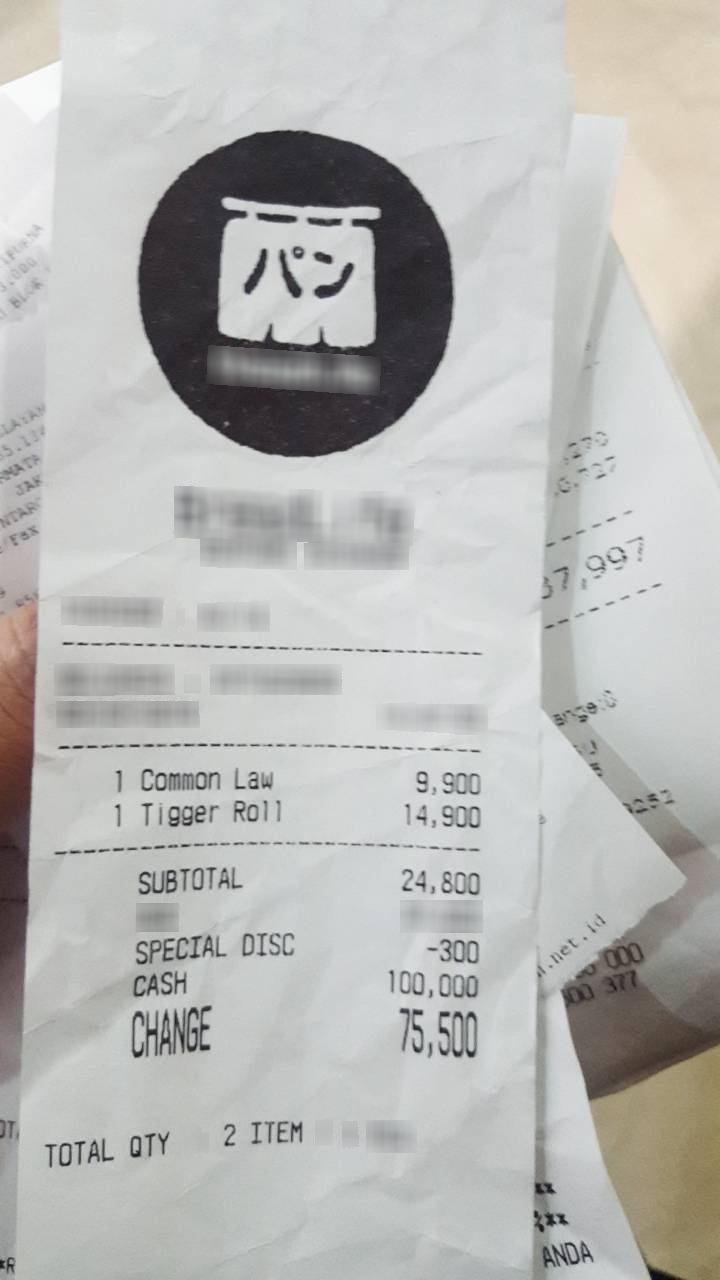
Receipt information:
subtotal: 24,800
total: 24,500
line_items: item_name: Common Law
item_value: 9,900
item_quantity: 1
item_name: Tiger Roll
item_value: 14,900
item_quantity: 1